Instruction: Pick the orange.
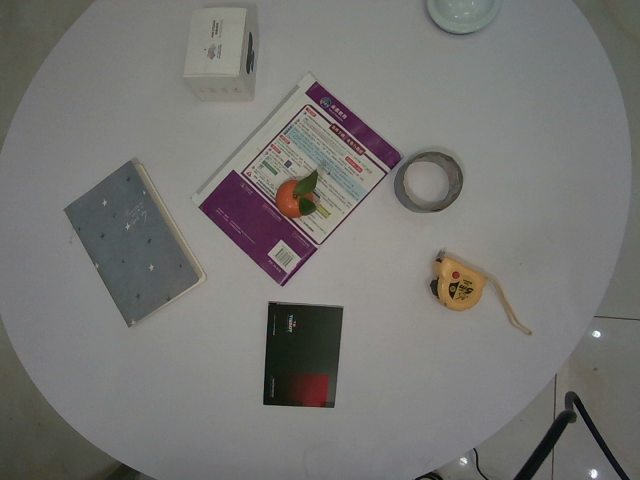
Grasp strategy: vertical